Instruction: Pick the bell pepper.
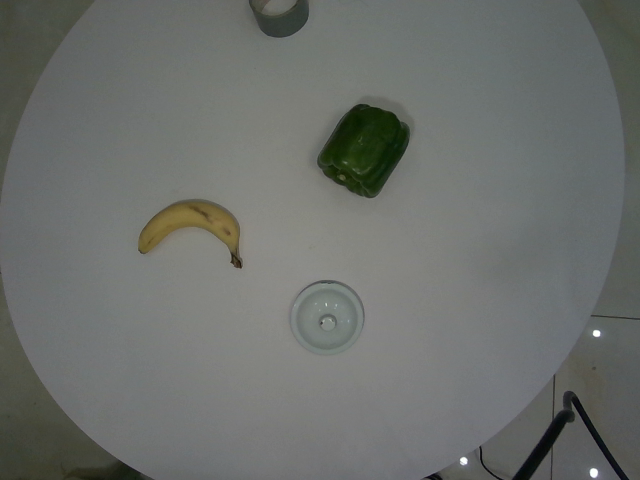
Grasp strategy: vertical